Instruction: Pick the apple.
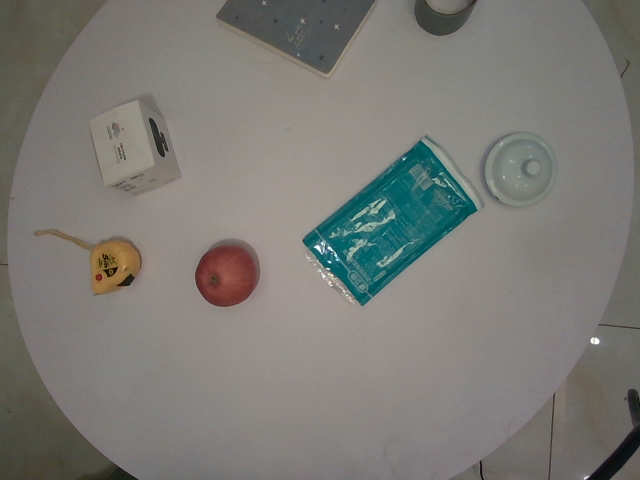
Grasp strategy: vertical